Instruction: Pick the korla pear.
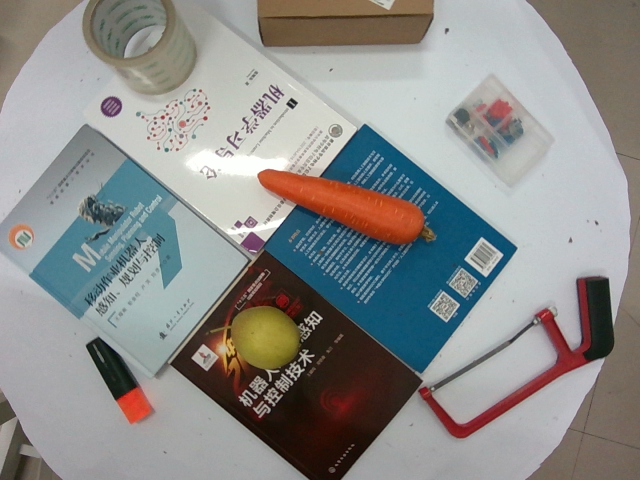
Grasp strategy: vertical